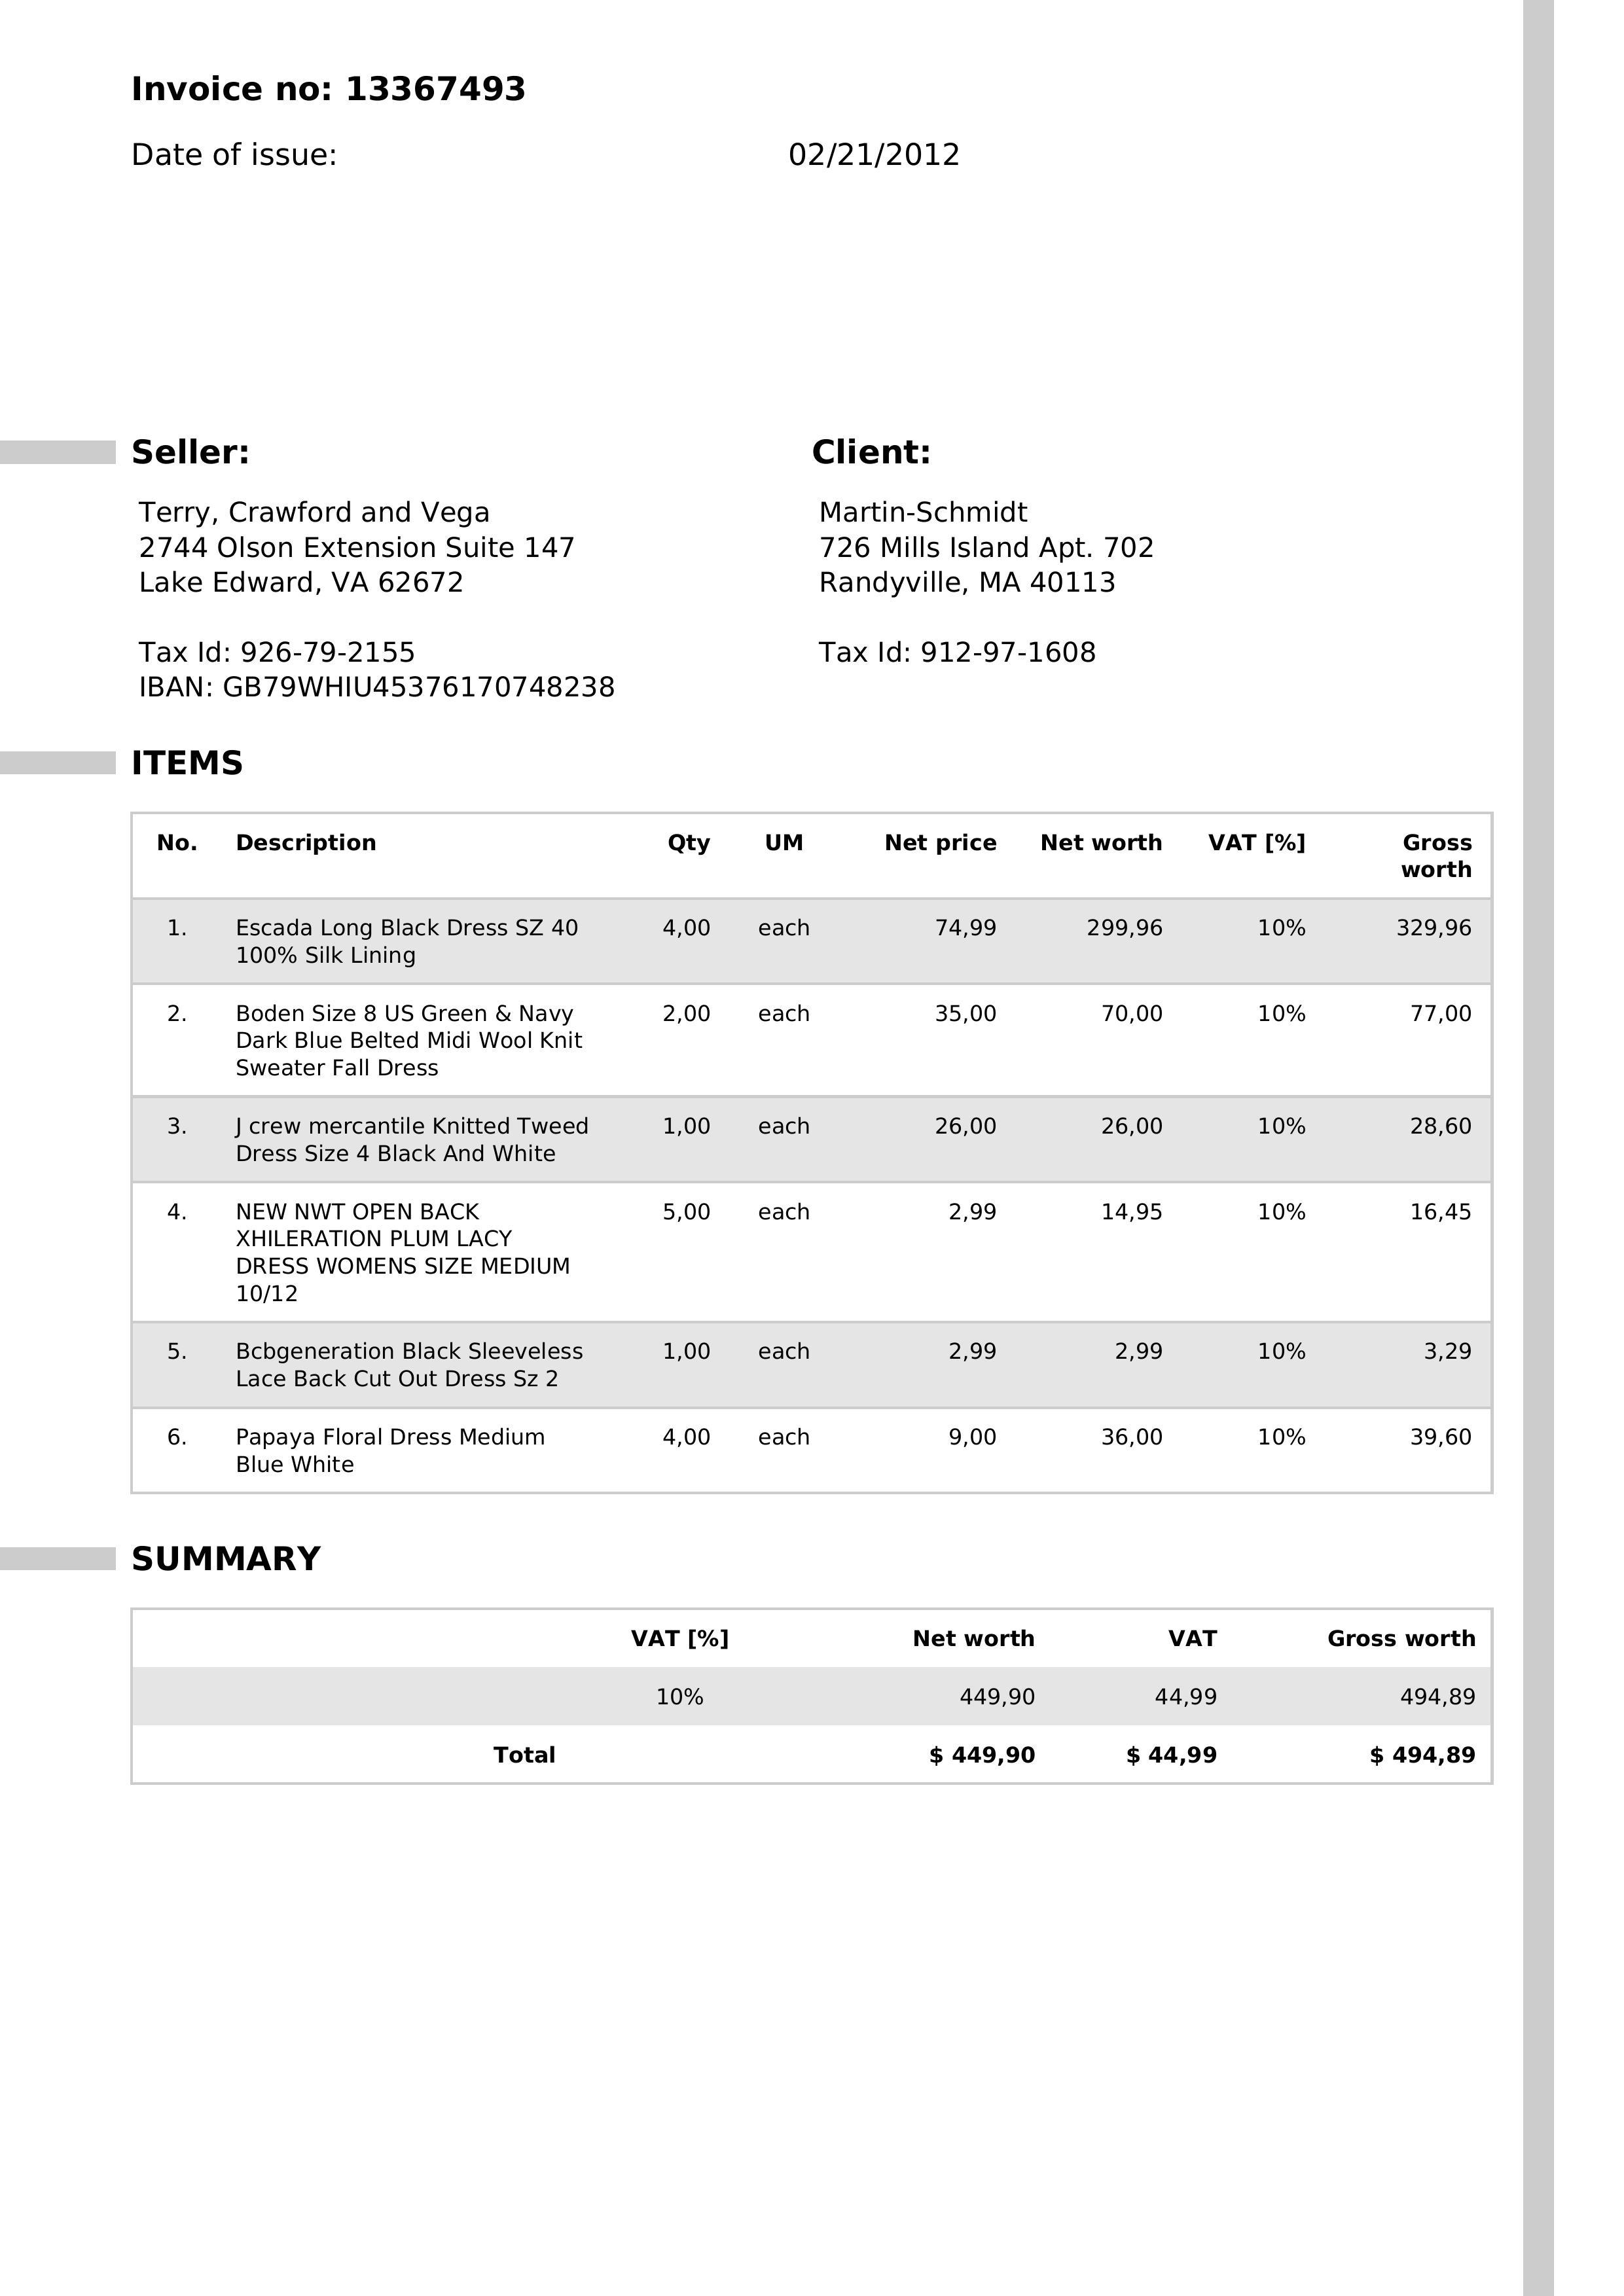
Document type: Invoice